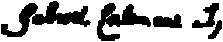
Signature of: gabriel lalemant